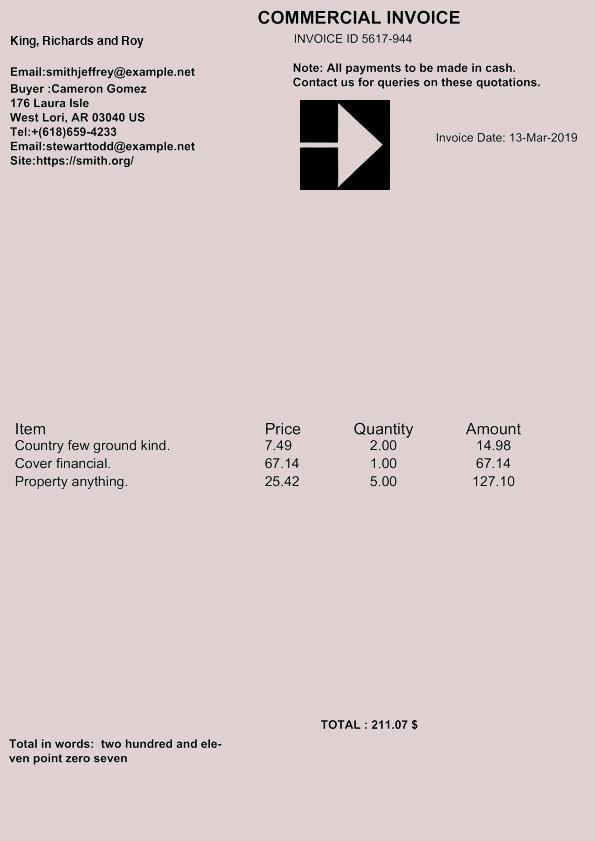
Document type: Invoice